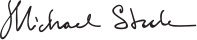
Signature of: michael steele